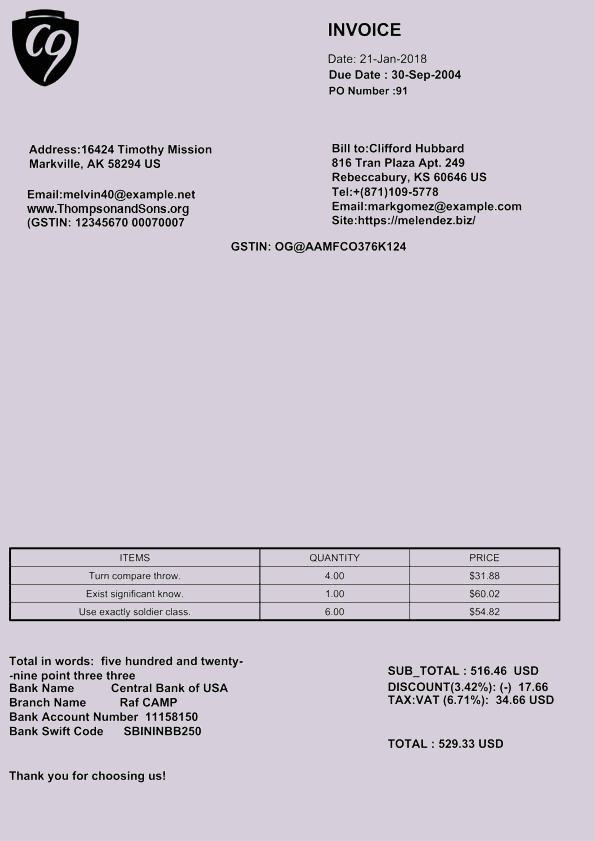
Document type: Invoice